Question: What is the earliest payment due date mentioned in the document?
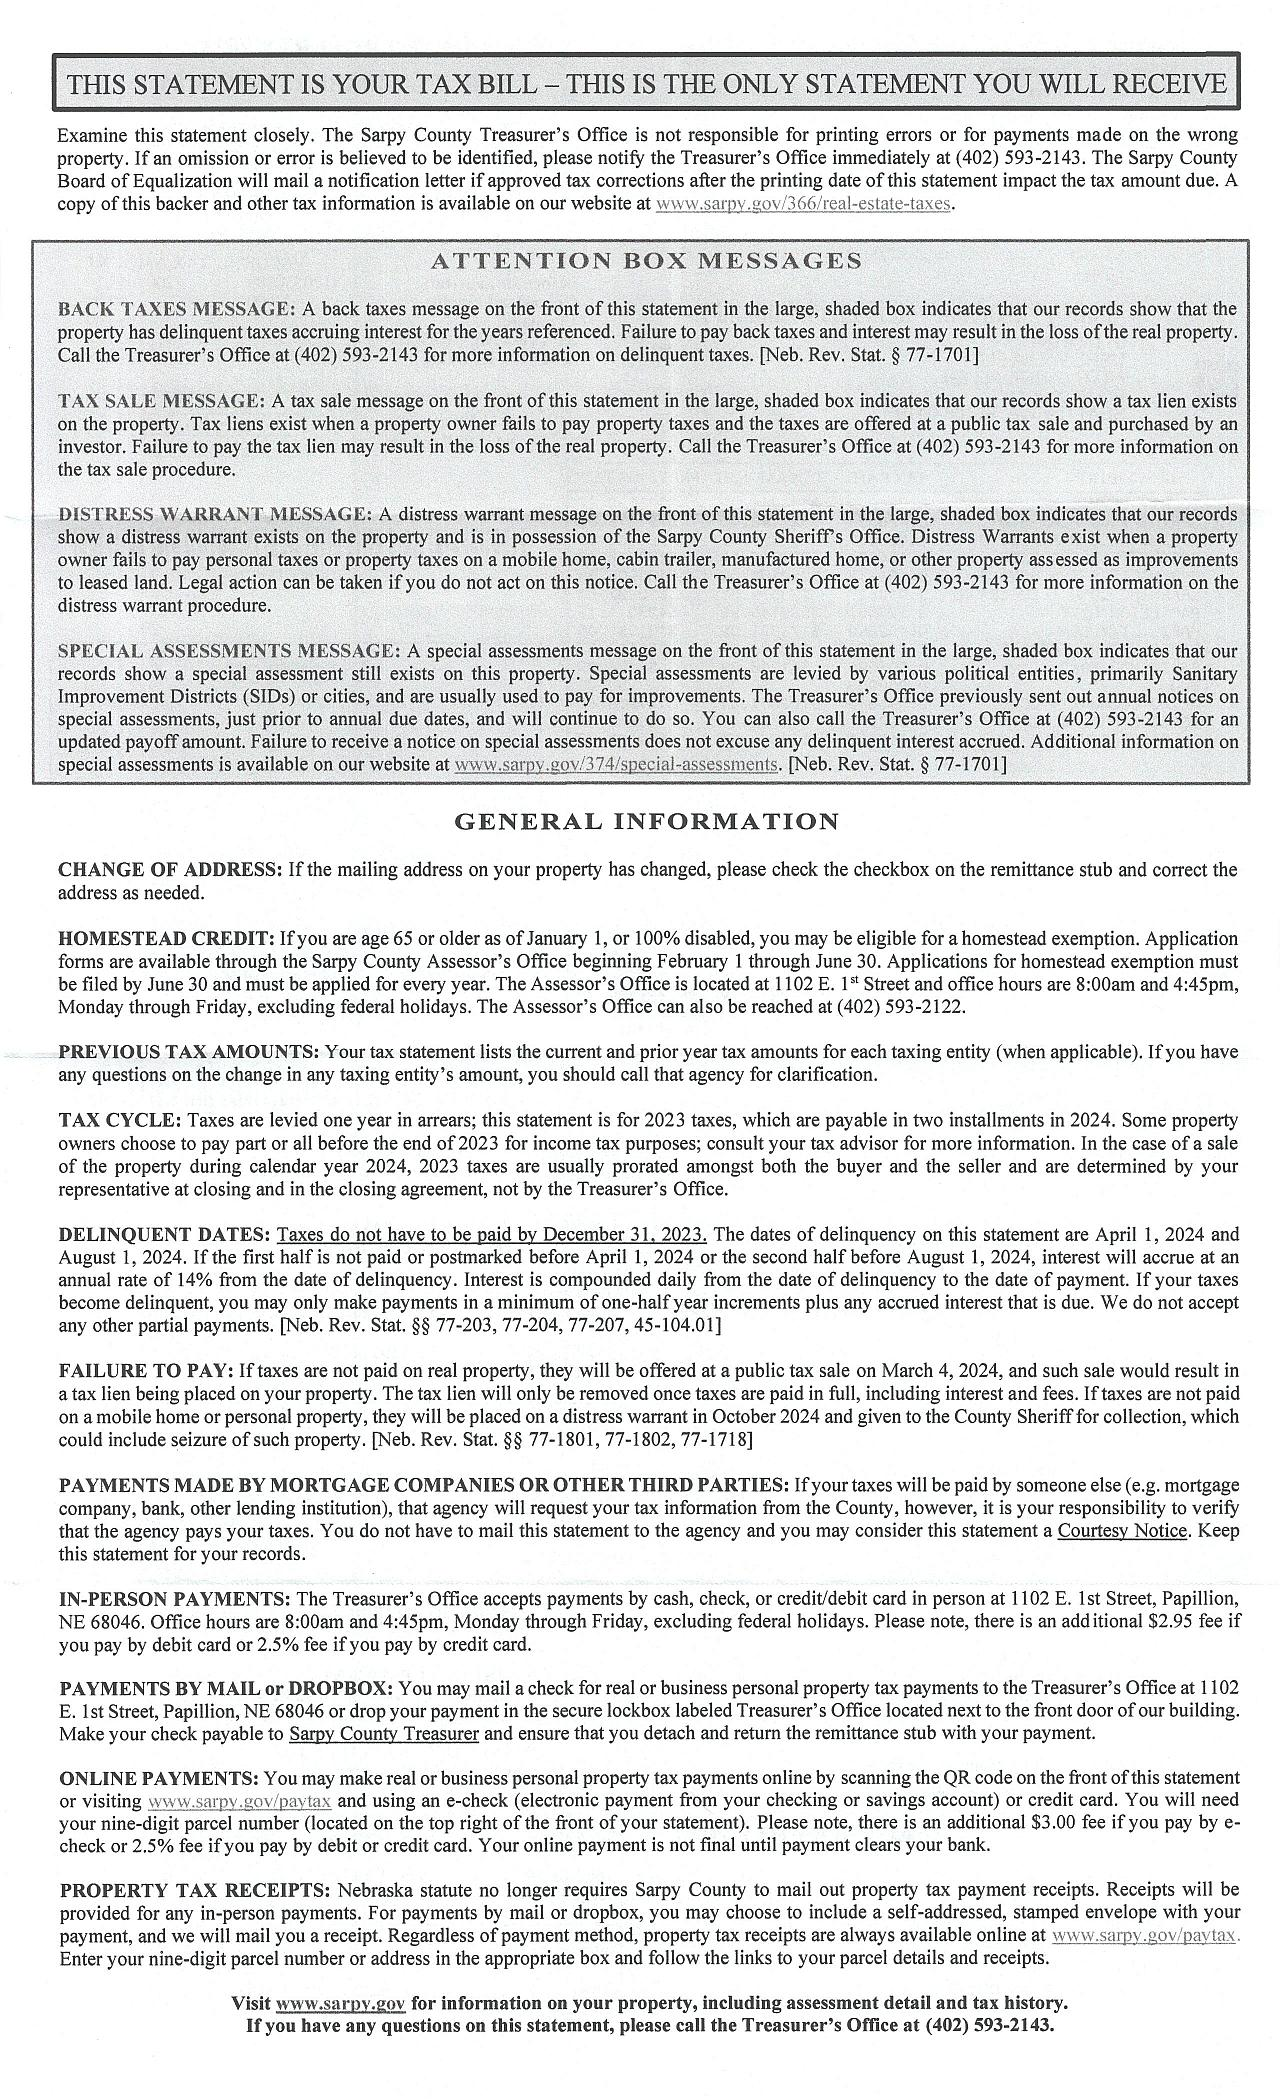
Answer: "31-Dec-23"